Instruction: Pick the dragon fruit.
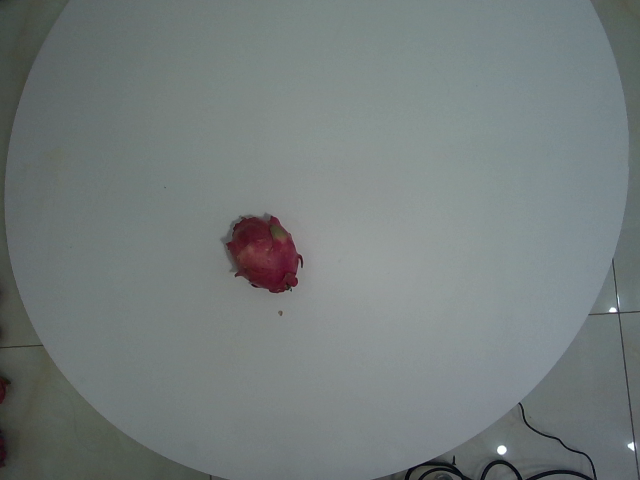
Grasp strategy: vertical